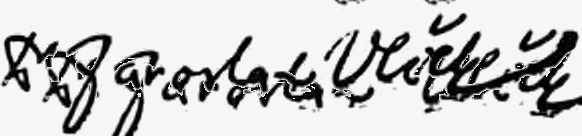
Signature of: jaroslav vlček